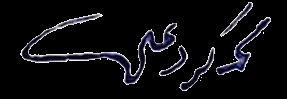
Signature of: muhammad kurd ali